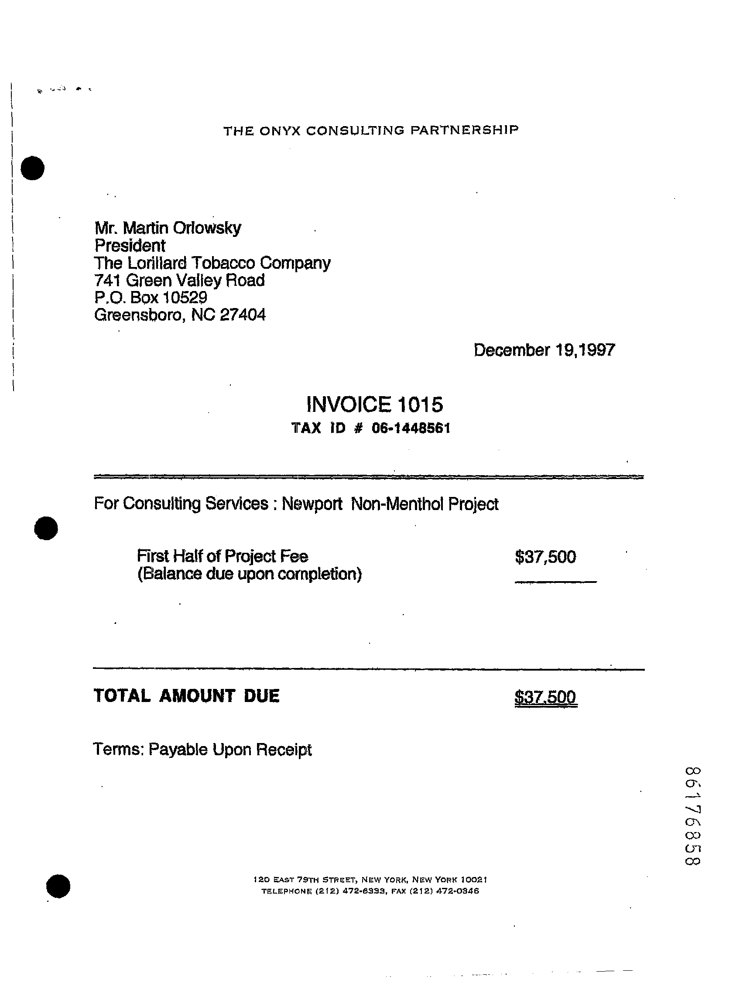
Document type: Invoice